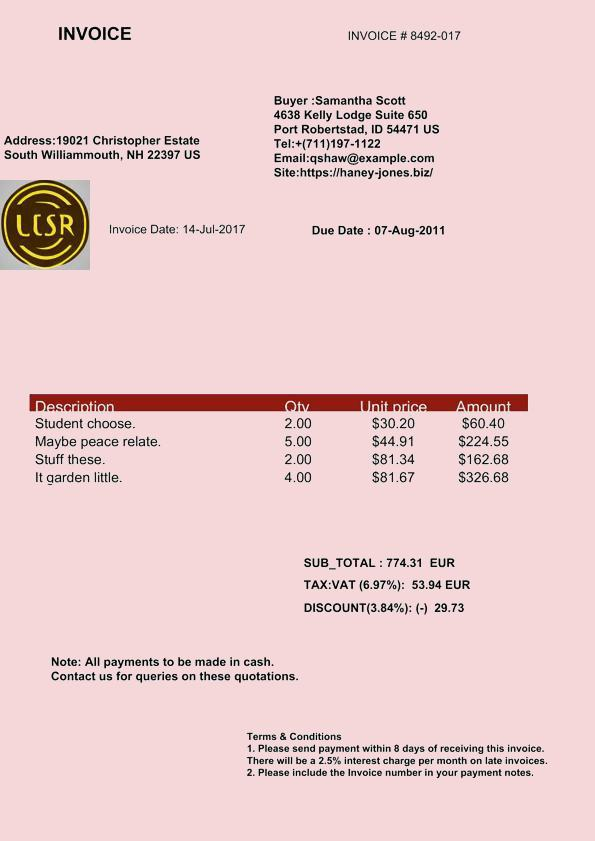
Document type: Invoice